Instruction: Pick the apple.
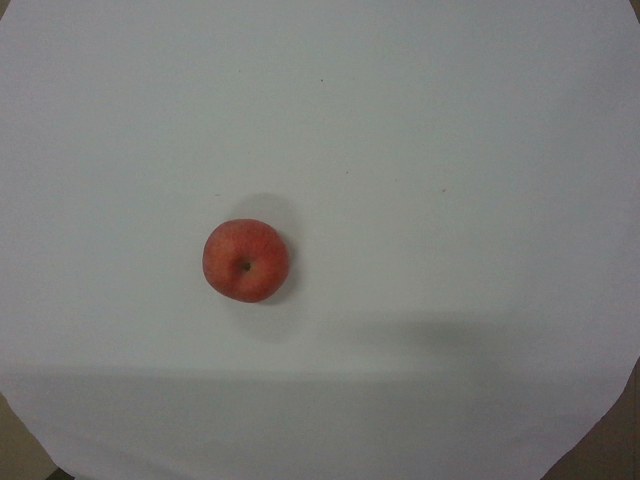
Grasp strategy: vertical